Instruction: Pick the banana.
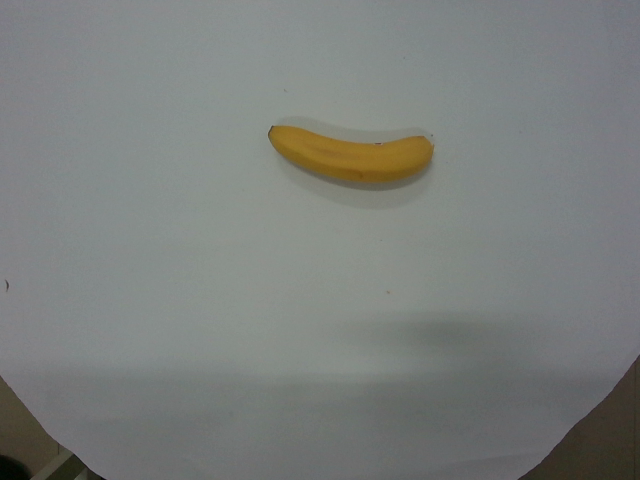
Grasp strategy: vertical